Question: What are the imaging findings?
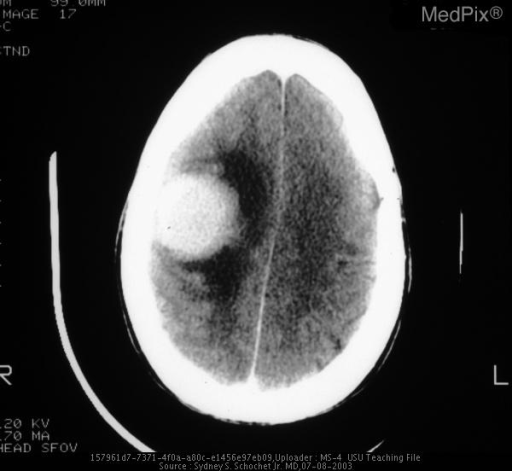
Answer: The imaging shows Round enhancing mass with intraaxial vasogenic edema CT showing dural based lesion with associated intraaxial vasogenic edema..